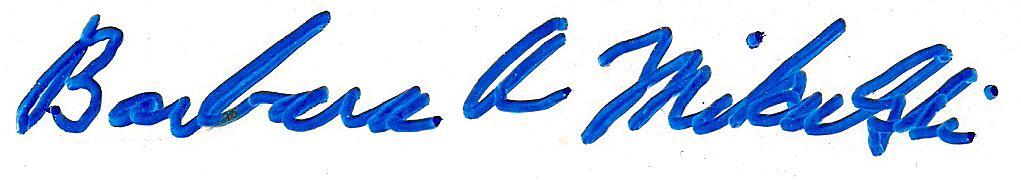
Signature of: barbara mikulski